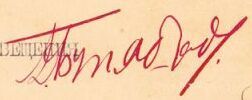
Signature of: dadash bunyadzade